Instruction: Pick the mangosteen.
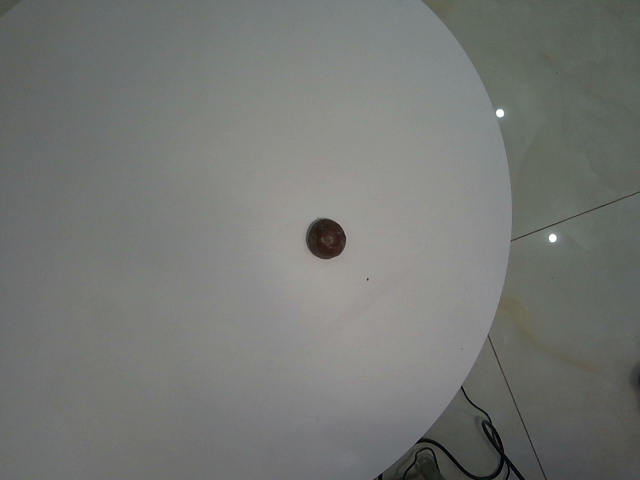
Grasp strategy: vertical